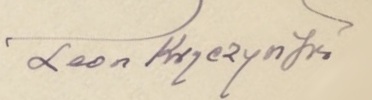
Signature of: leon kryczyński